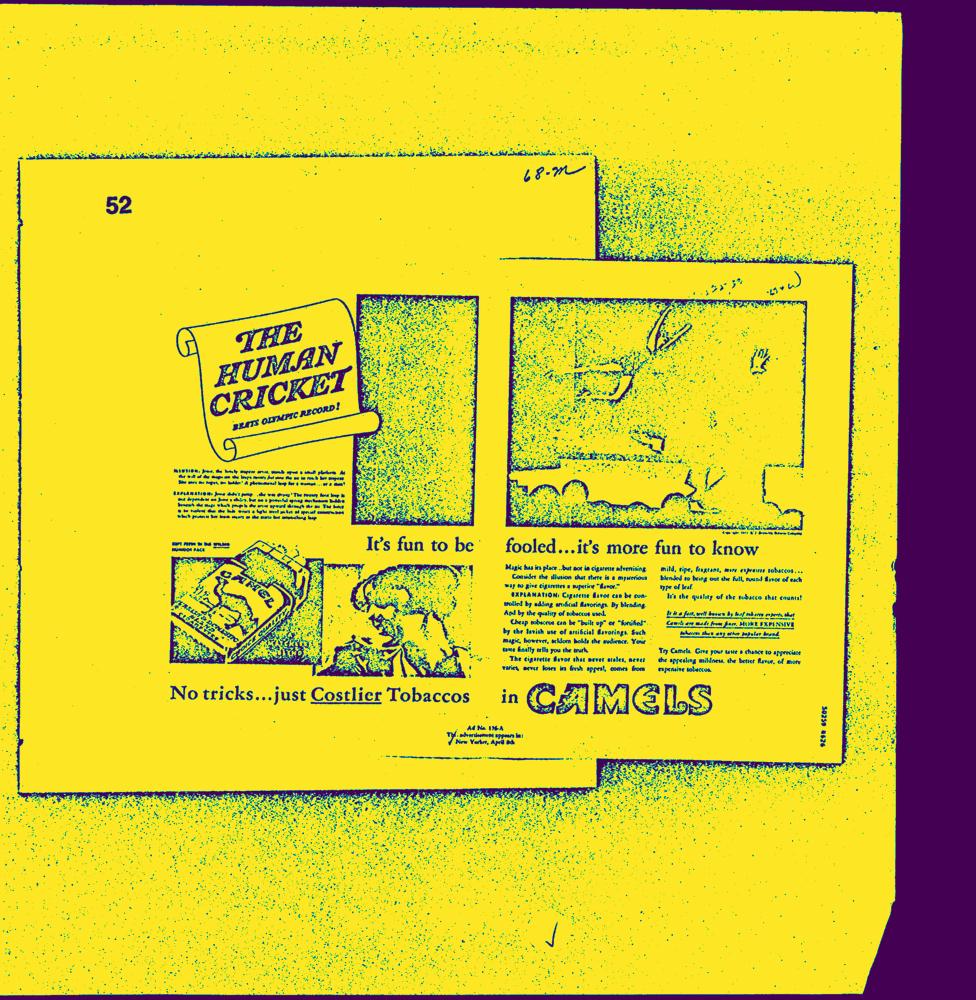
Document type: AD